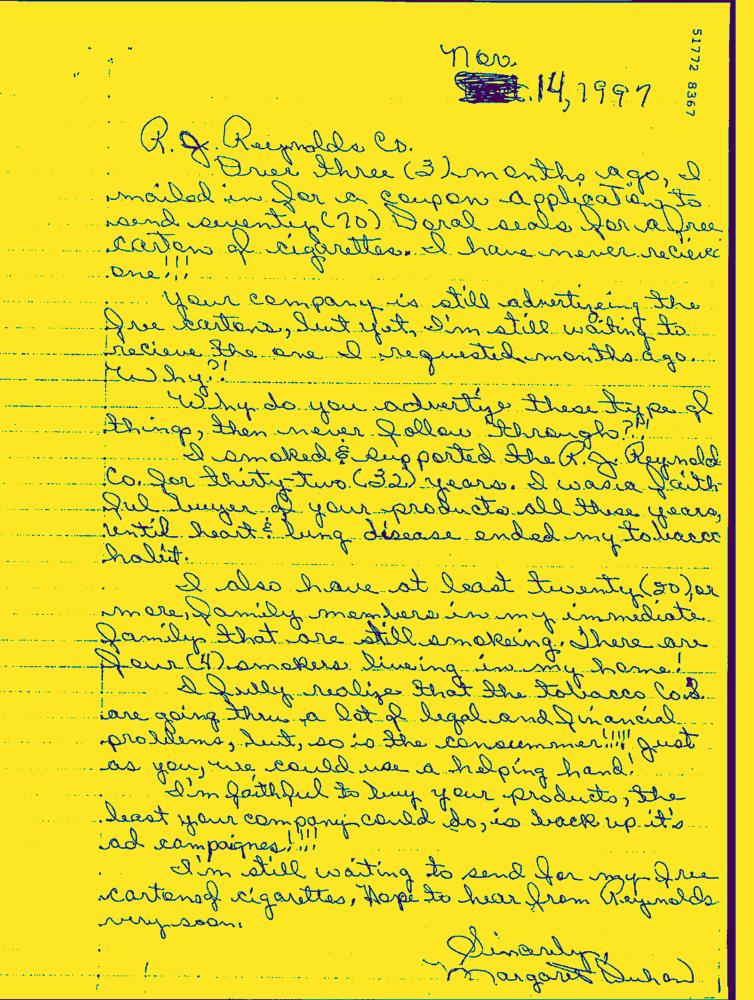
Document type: Hand-Written